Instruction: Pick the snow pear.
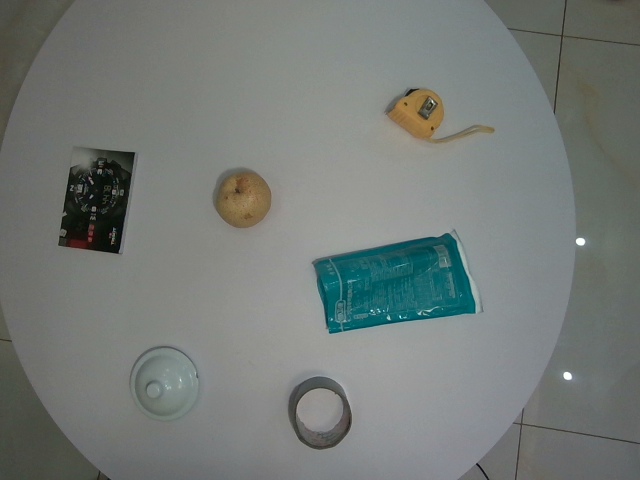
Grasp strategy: vertical